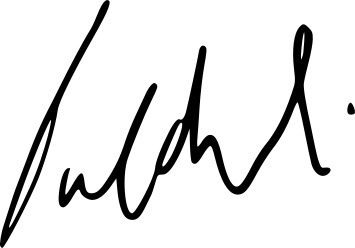
Signature of: paolo mieli